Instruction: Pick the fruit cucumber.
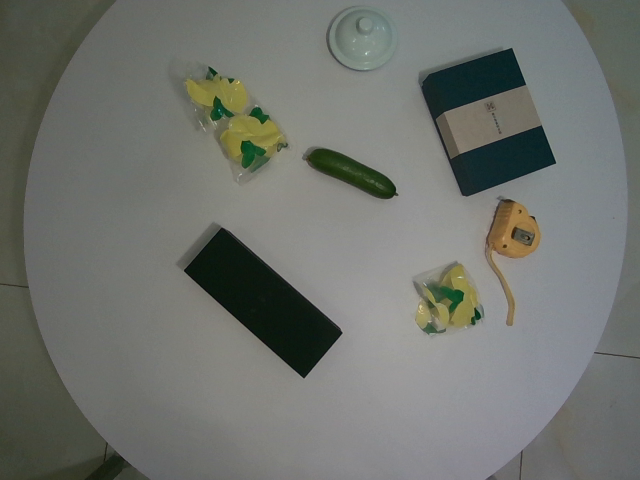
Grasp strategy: vertical